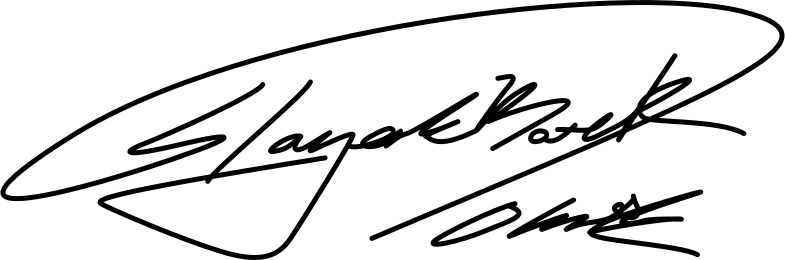
Signature of: lim yo hwan